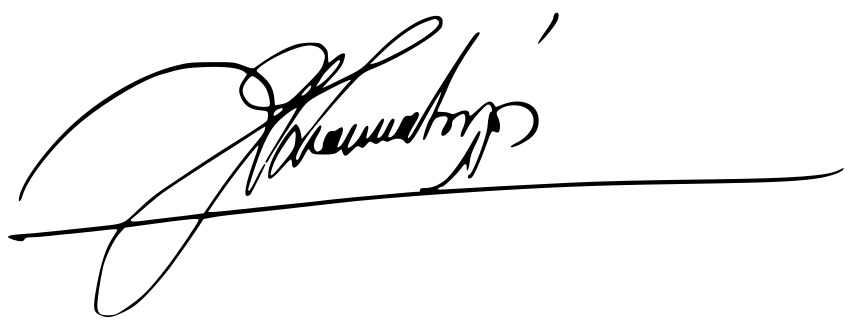
Signature of: georgios papadopoulos